Question: What is the earliest payment due date mentioned in the document?
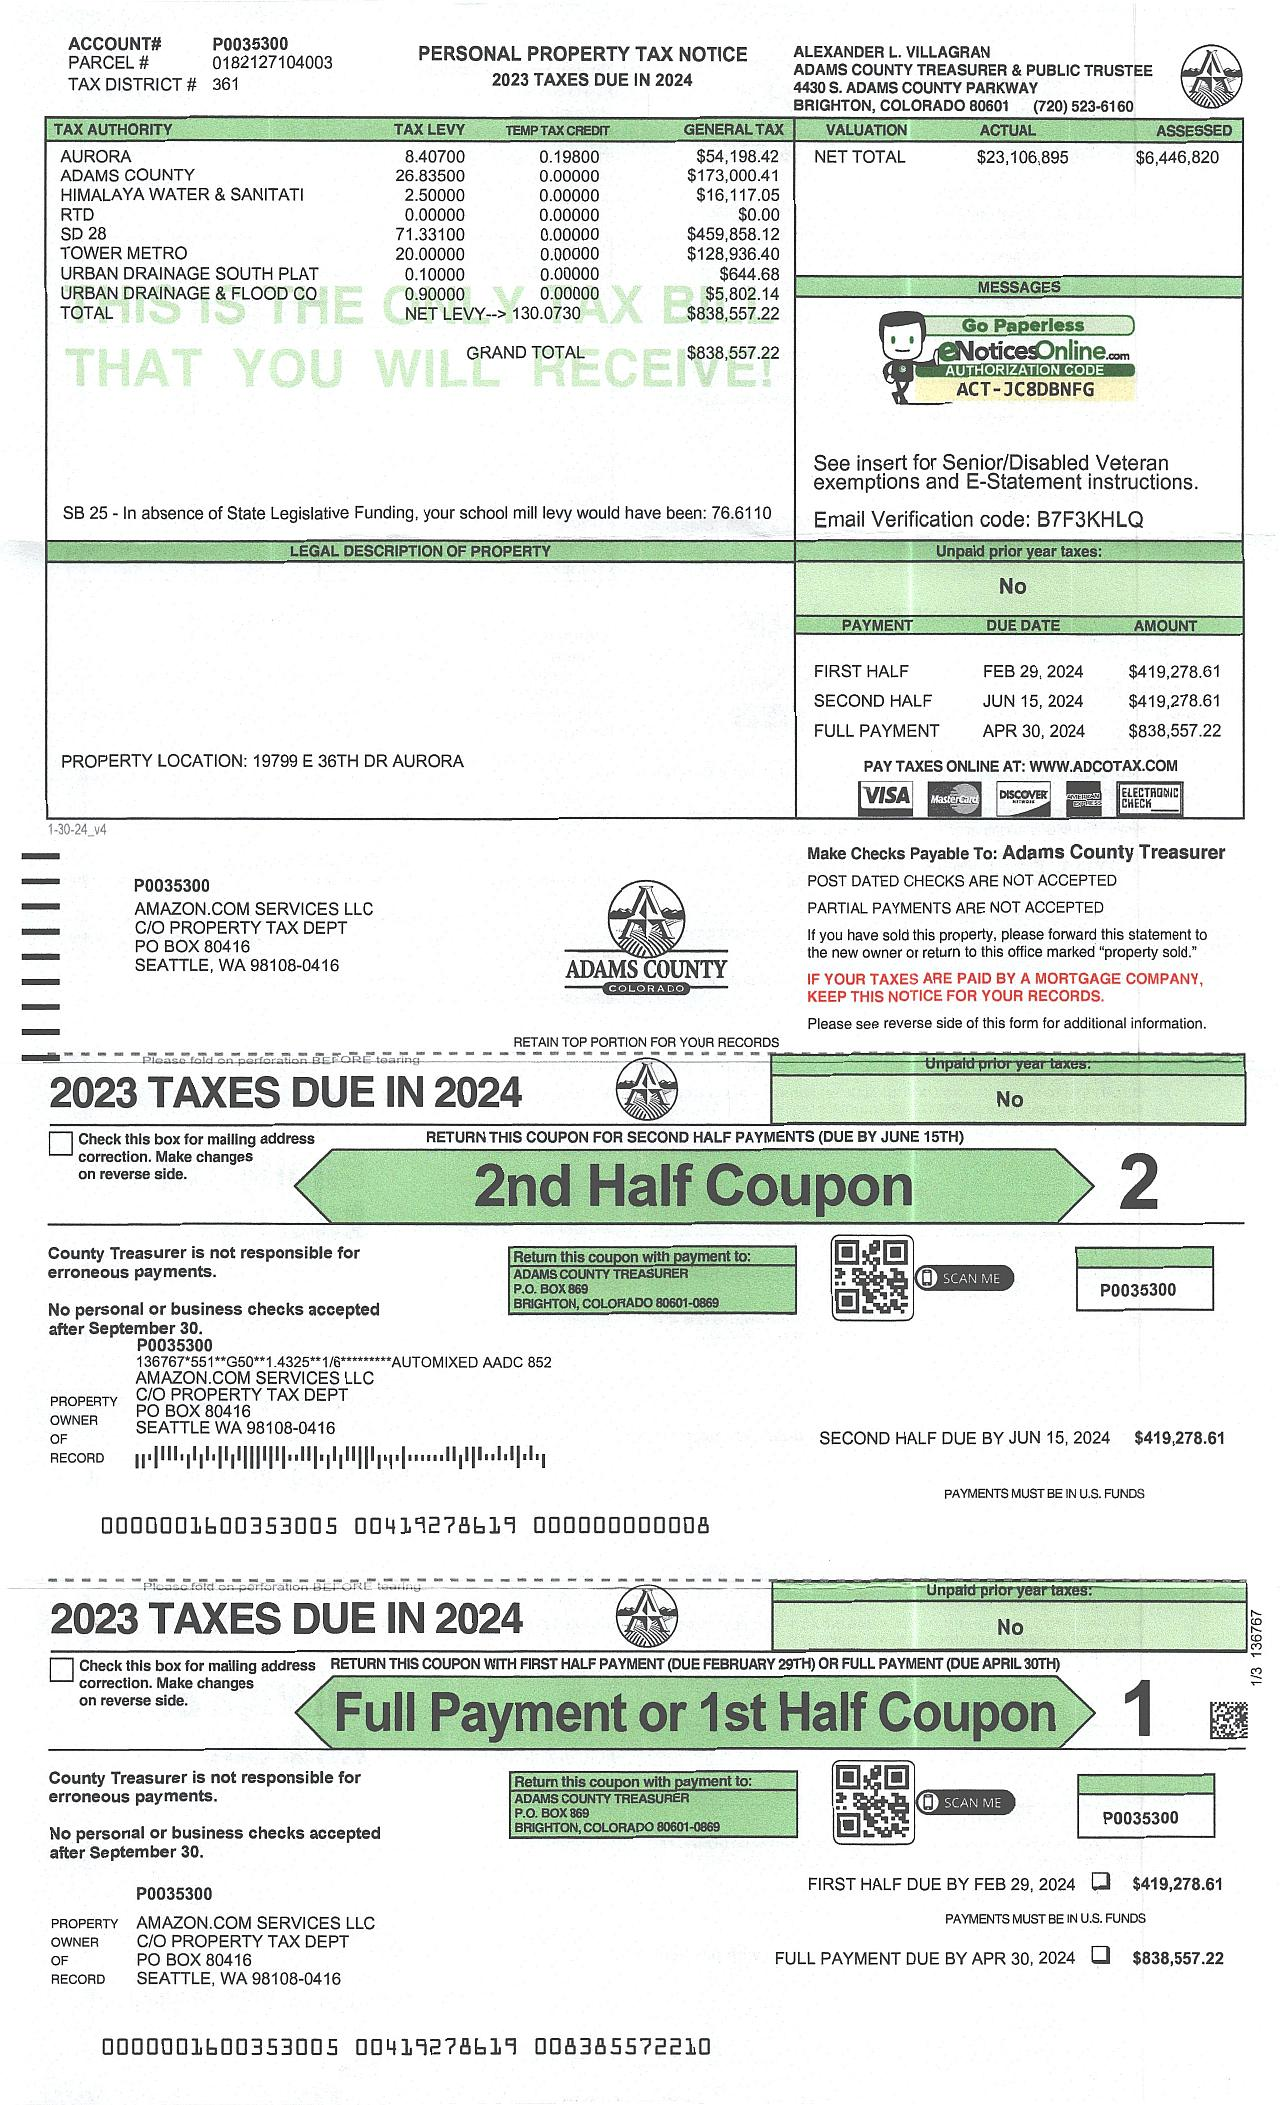
Answer: "29-Feb-24"